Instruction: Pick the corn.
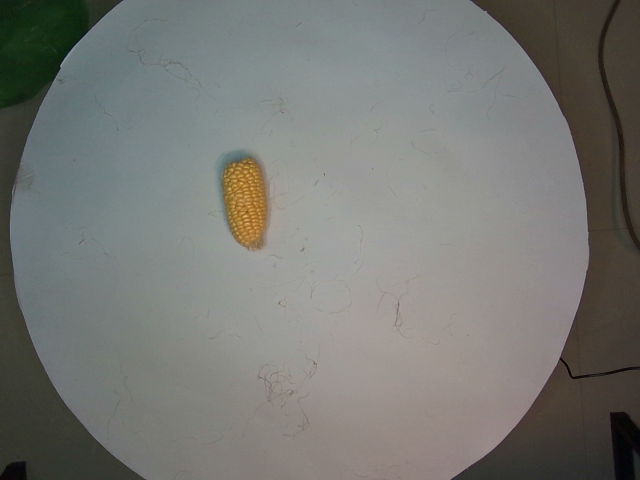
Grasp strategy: vertical